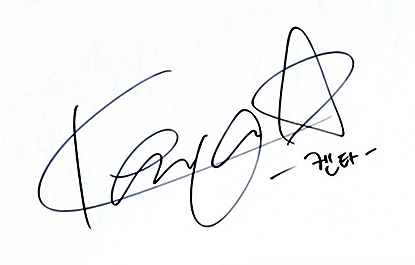
Signature of: takada kenta